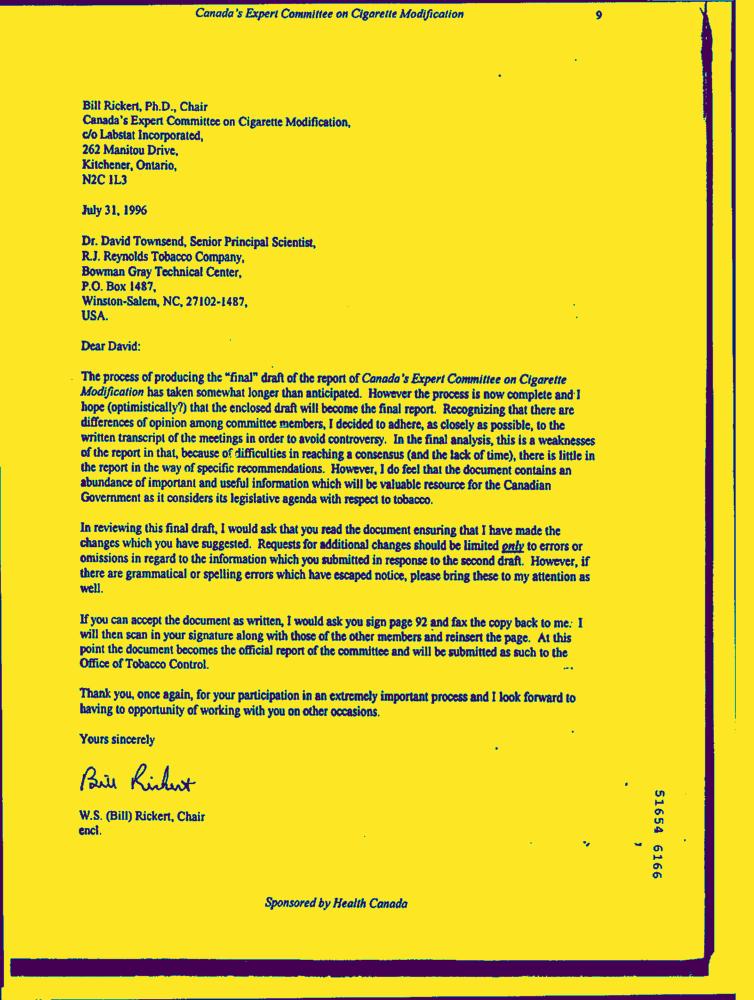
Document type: Letter-Doc